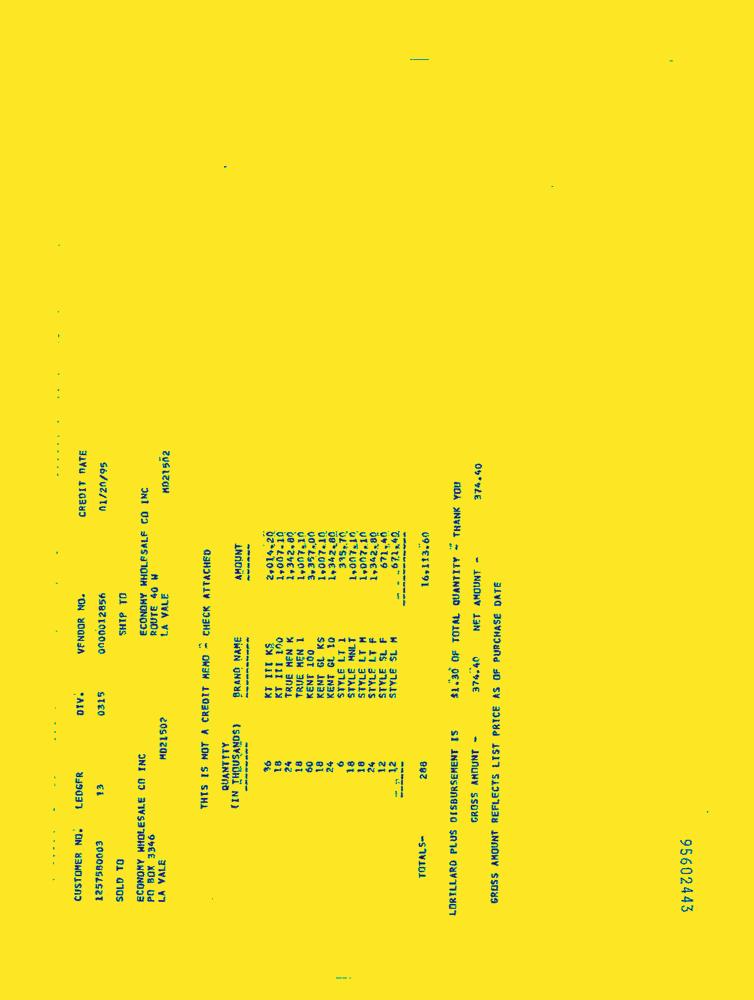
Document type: Invoice-Doc